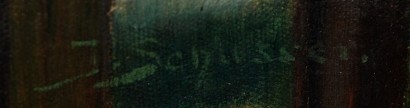
Signature of: josef schusser